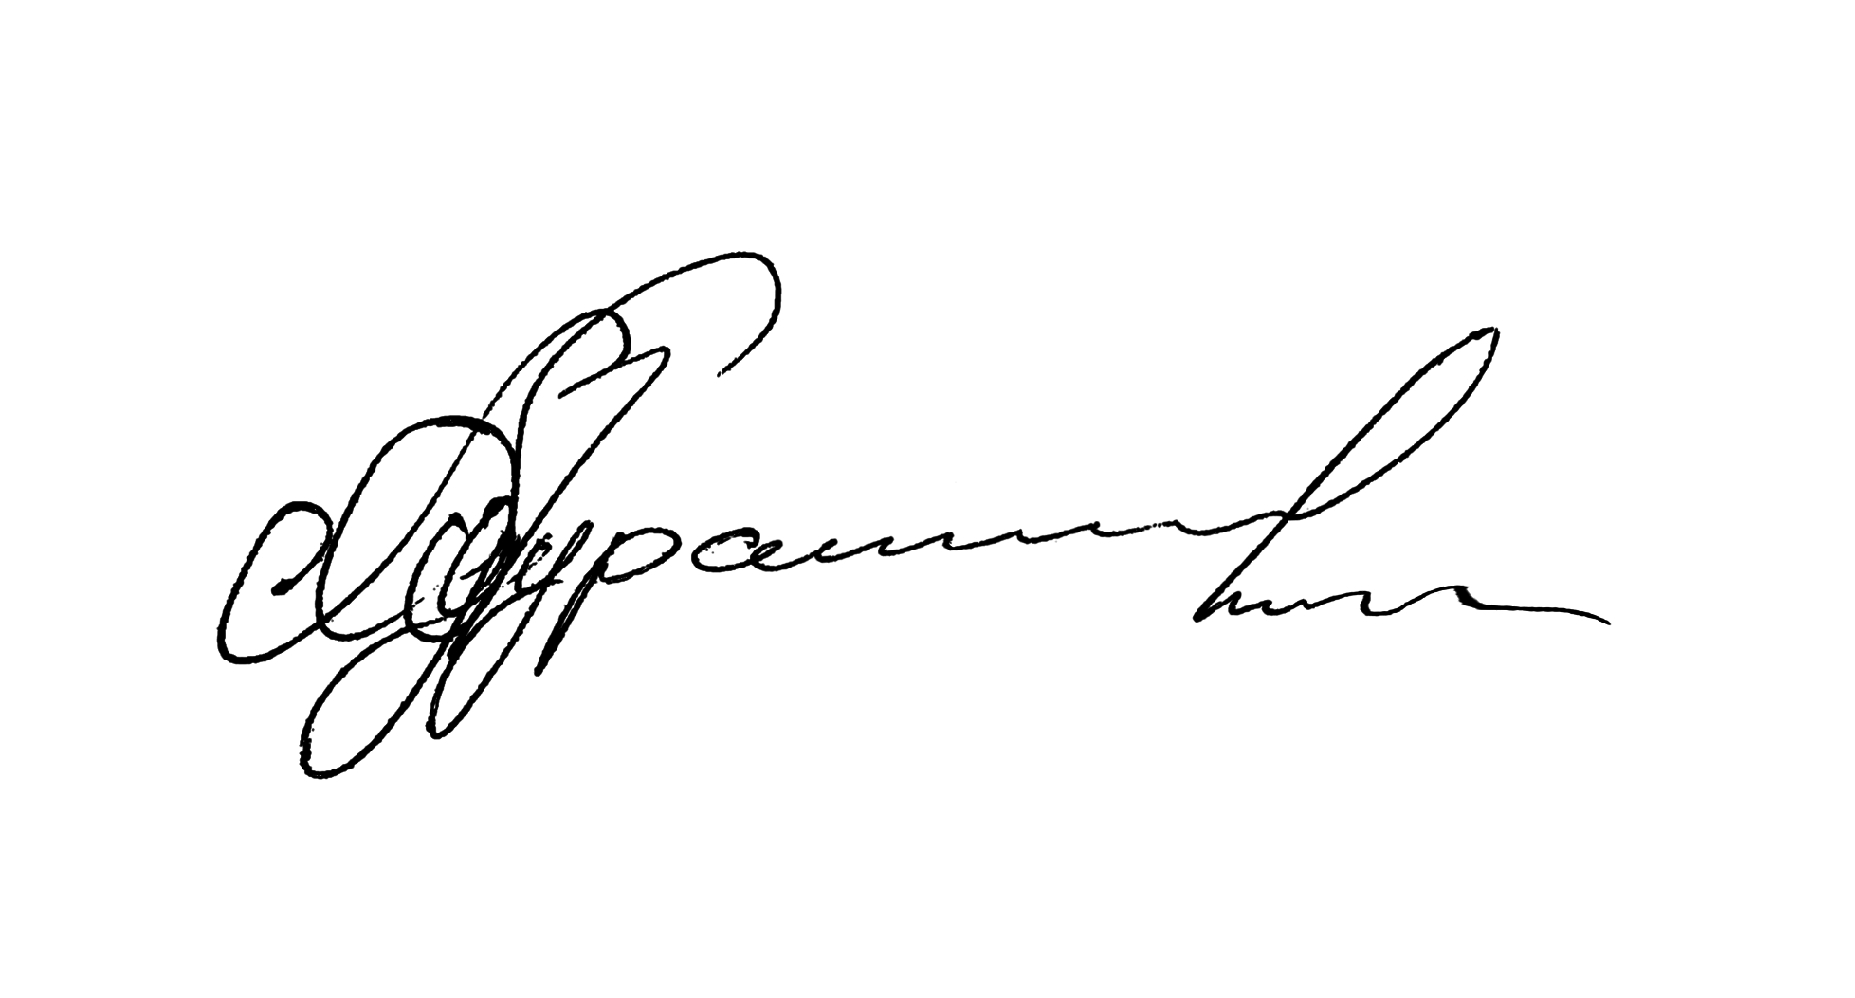
Signature of: huseyn abdurrahimov